Question: How is the history relevant to the case?
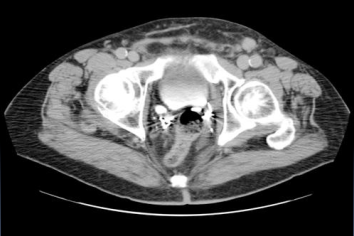
Answer: The patient's history of 72 Y/O MALE with hematuria. is key in understanding the case.